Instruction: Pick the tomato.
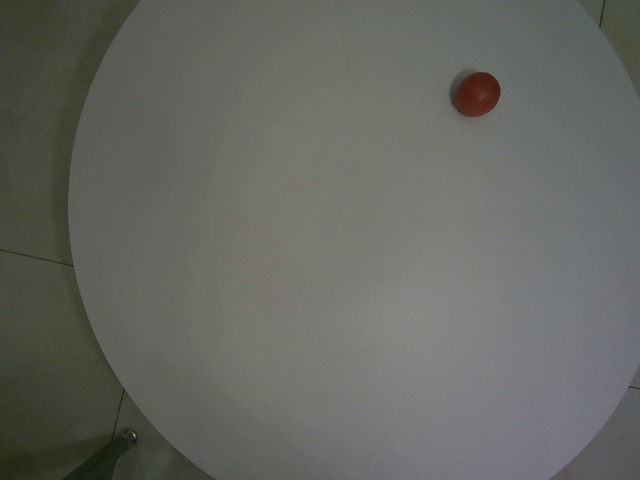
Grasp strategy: vertical